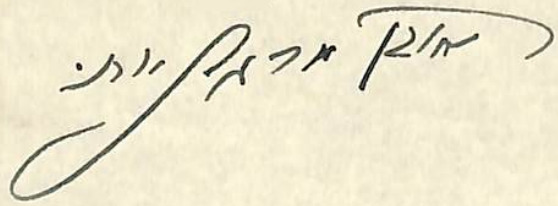
Signature of: reuvein margolies